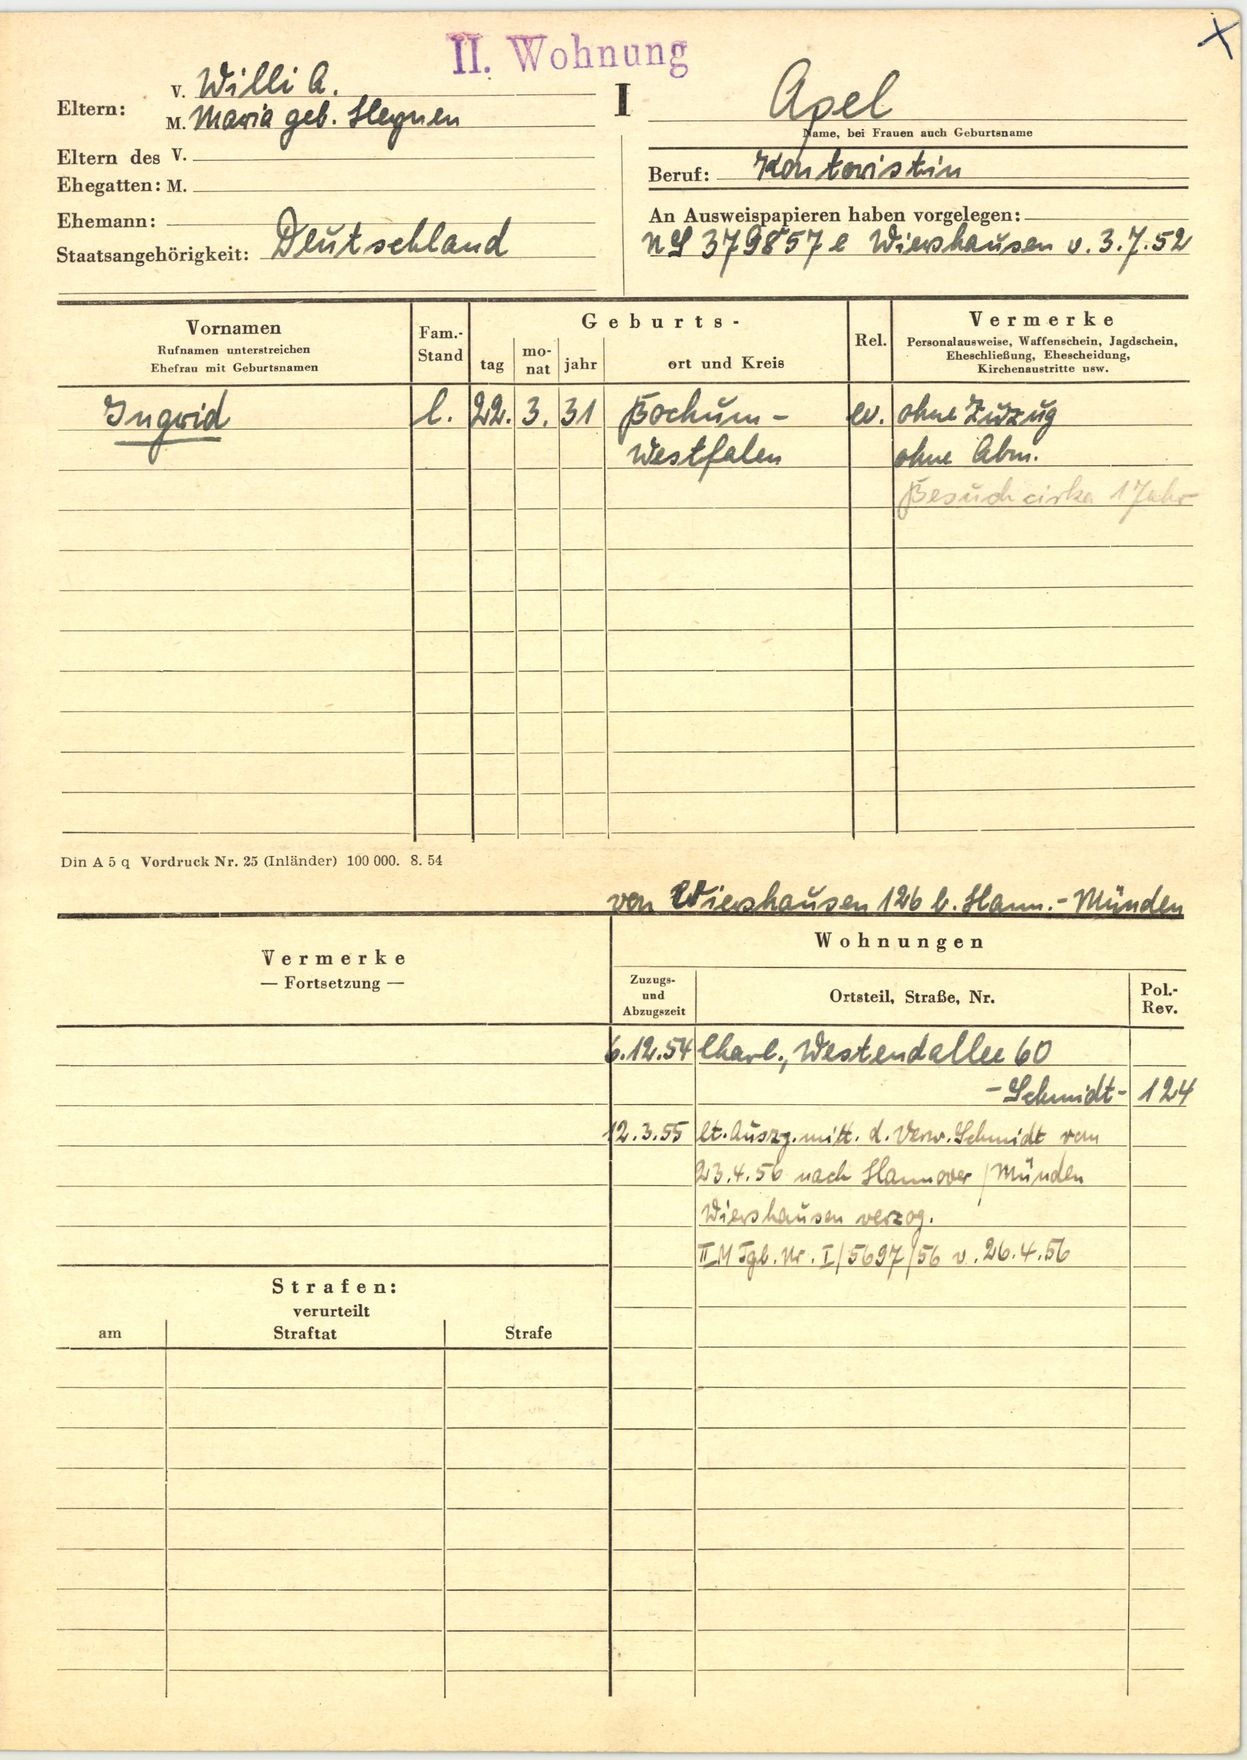
Apel